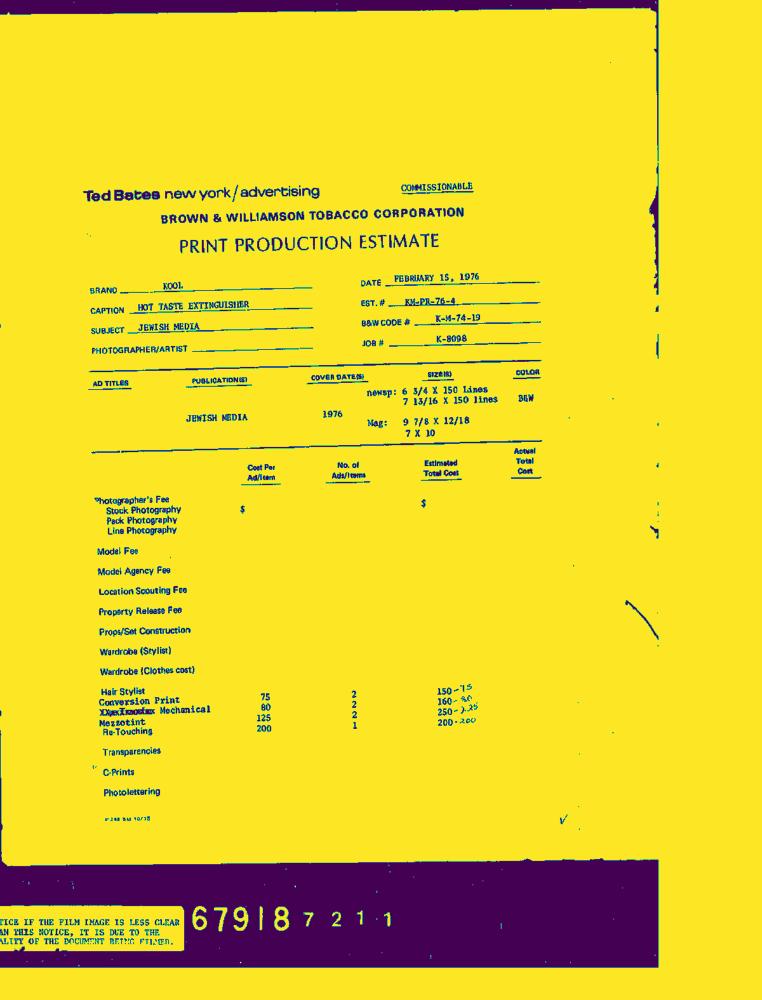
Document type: Invoice-Doc